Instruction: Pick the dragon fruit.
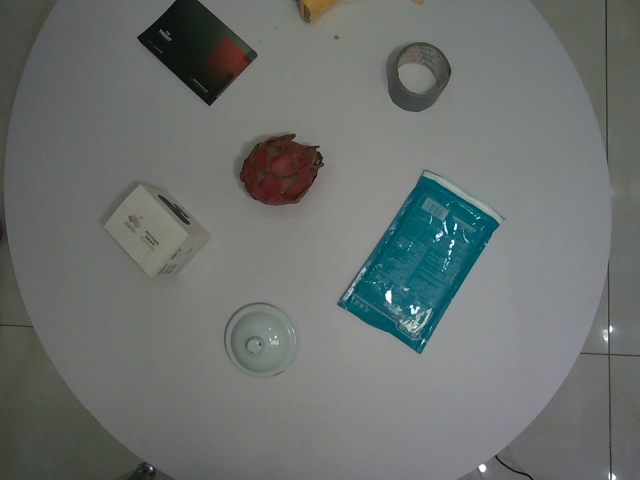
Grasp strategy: vertical